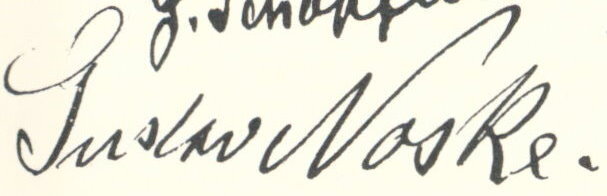
Signature of: gustav noske